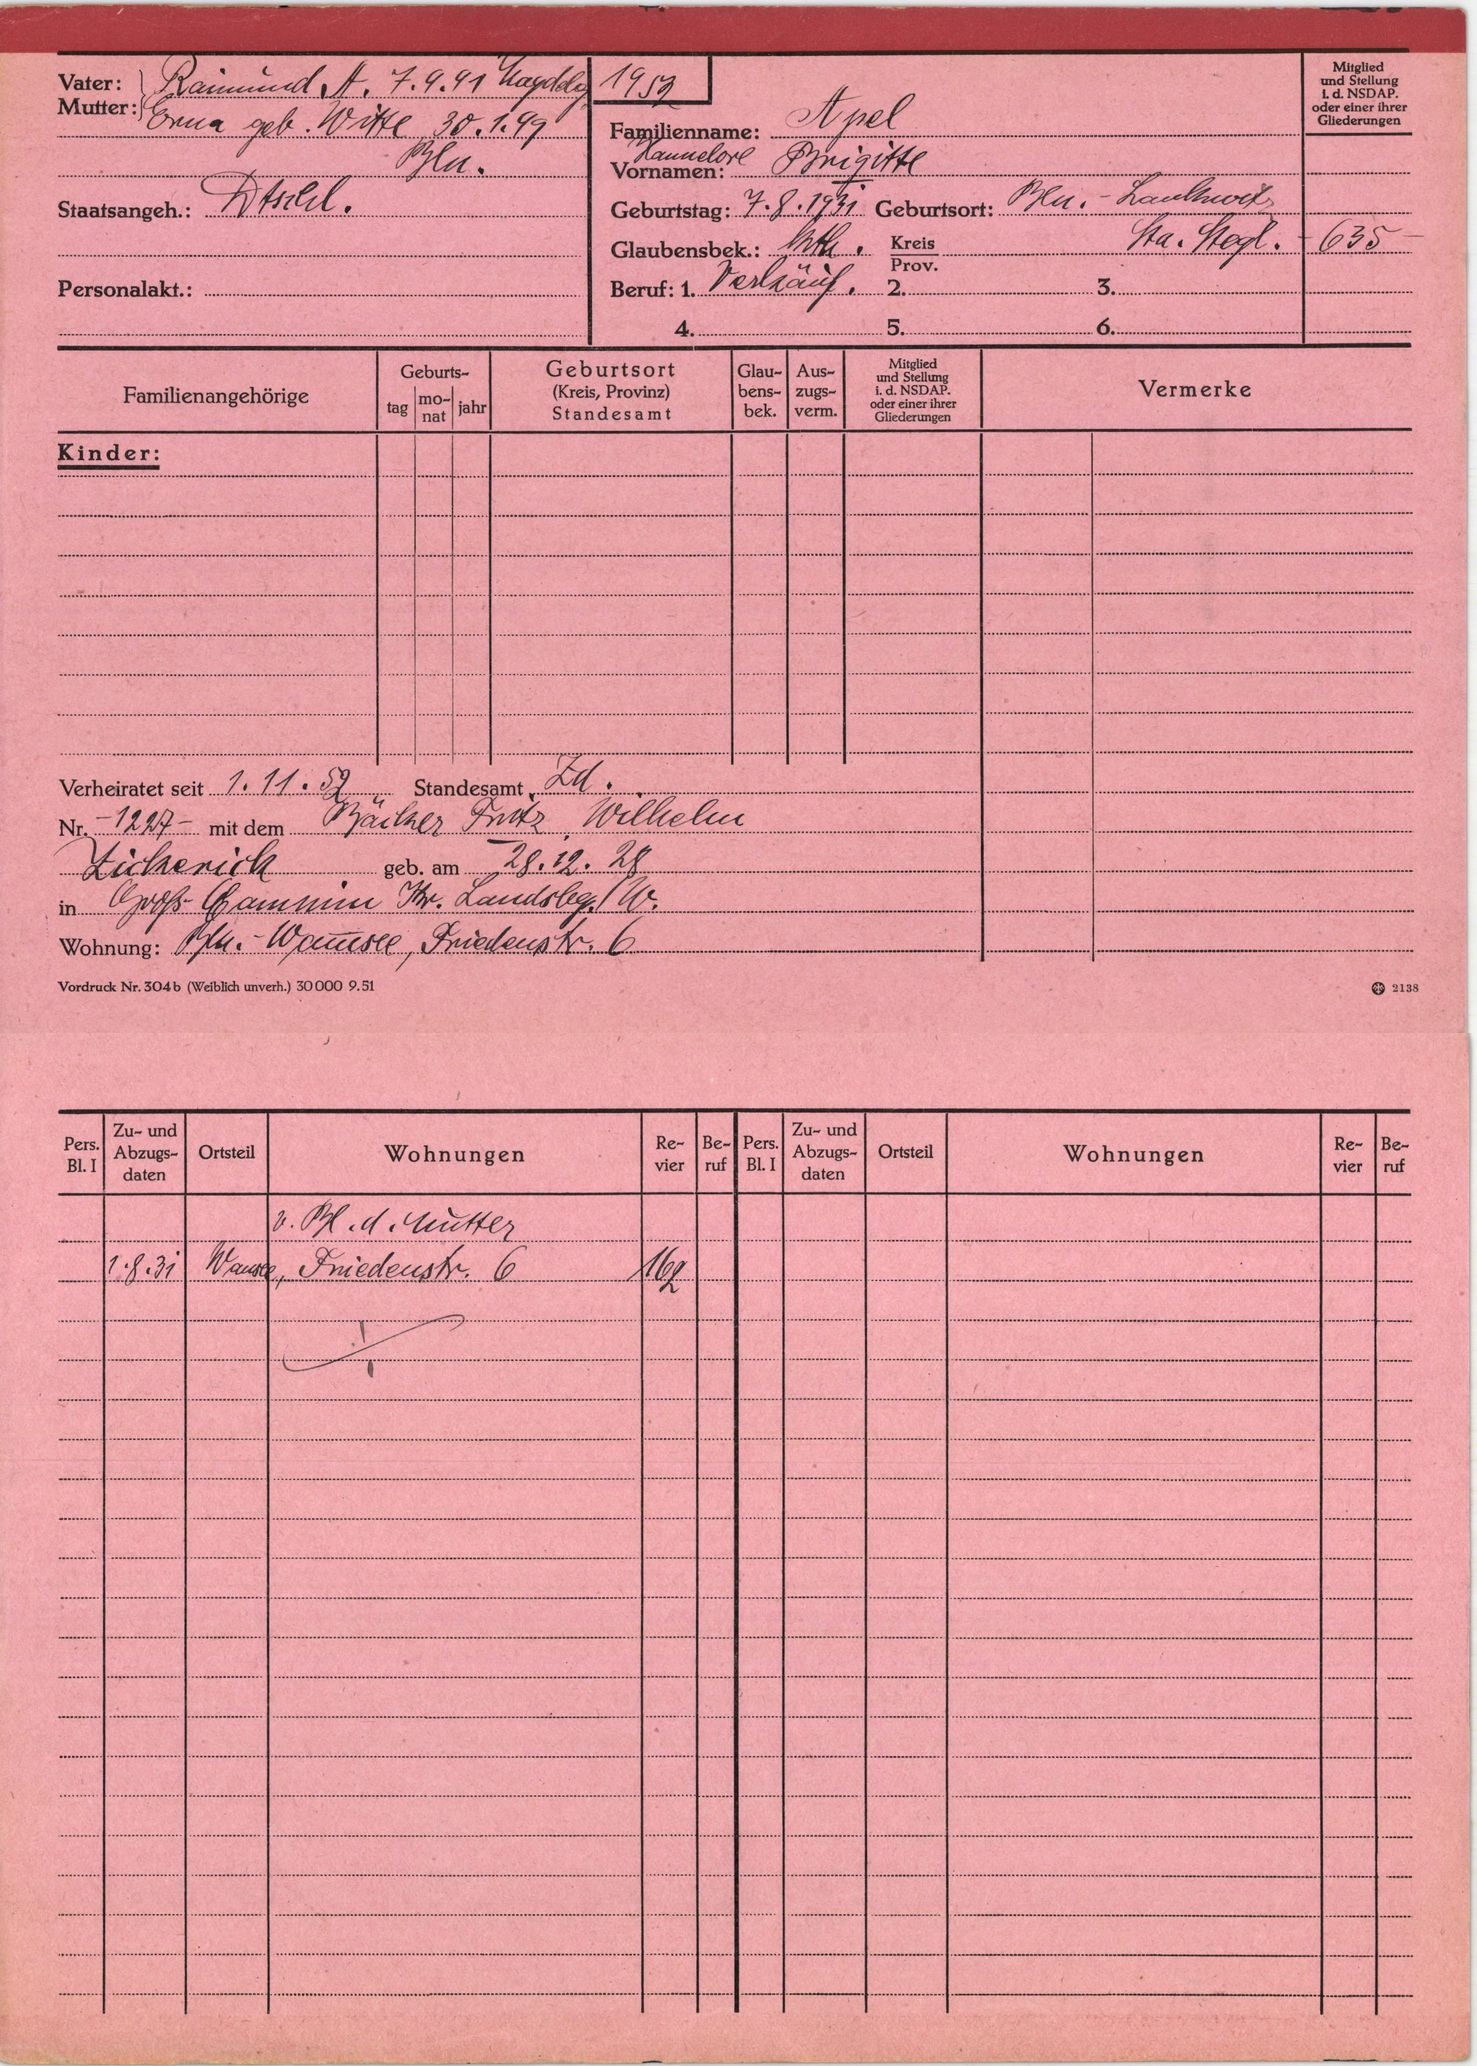
Apel